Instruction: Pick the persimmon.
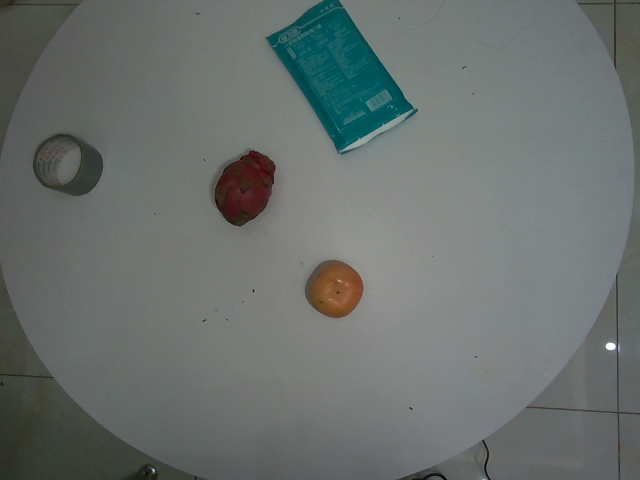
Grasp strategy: vertical